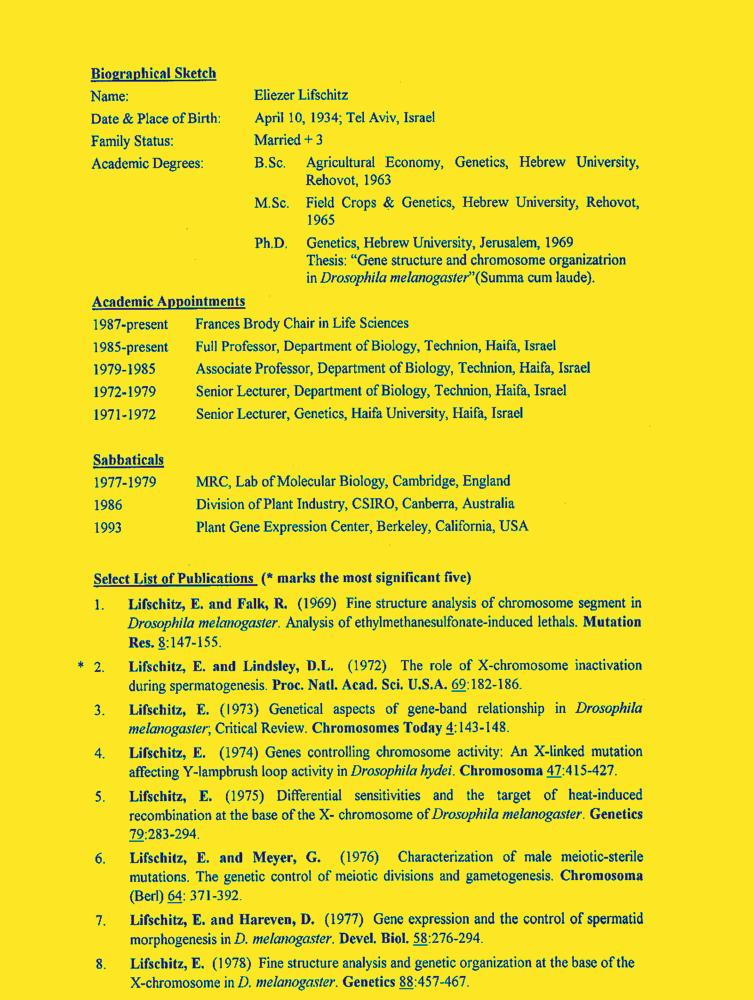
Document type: Resume-Doc